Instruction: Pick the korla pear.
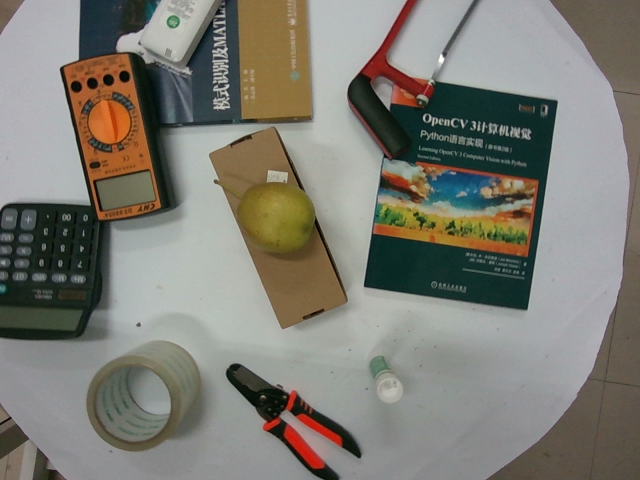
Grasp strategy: vertical